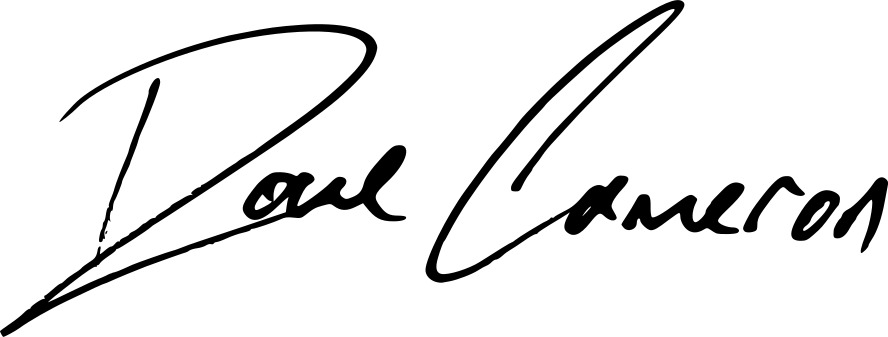
Signature of: dove cameron